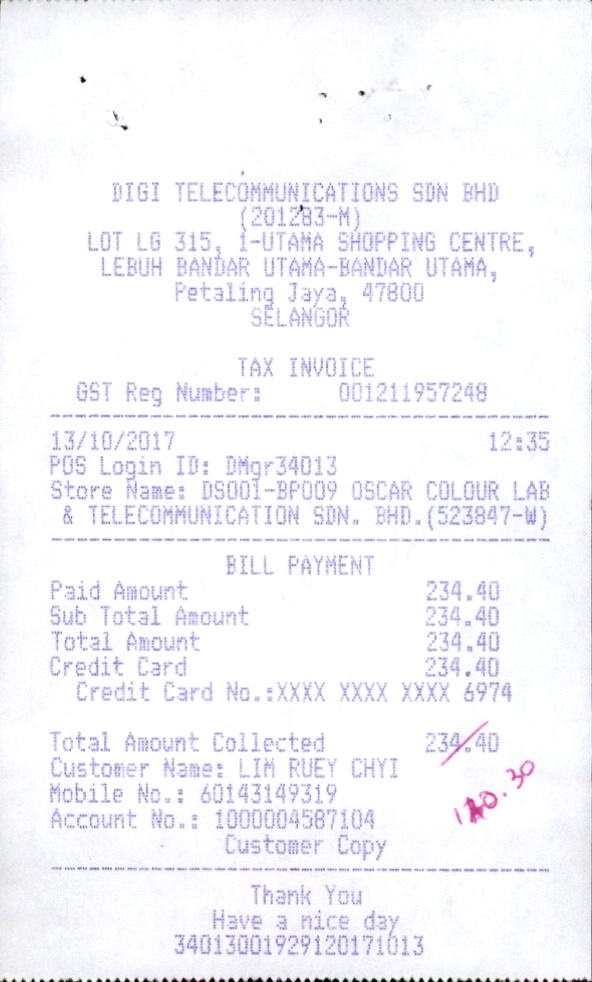
DIGI TELECOMMUNICATIONS SDN BHD
(201283-M)
LOT LG 315, 1-UTAMA SHOPPING CENTRE,
LEBUH BANDAR UTAMA-BANDAR UTAMA,
PETALING JAYA, 47800
SELANGOR
TAX INVOICE
GST REG NUMBER:
001211957248
13/10/2017
12:35
POS LOGIN ID: DMGR34013
STORE NAME: DS001-BP009 OSCAR COLOUR LAB
& TELECOMMUNICATION SDN. BHD. (523847-W)
BILL PAYMENT
PAID AMOUNT
234.40
SUB TOTAL AMOUNT
234.40
TOTAL AMOUNT
234.40
CREDIT CARD
234.40
CREDIT CARD NO.:XXXX XXXX XXXX 6974
TOTAL AMOUNT COLLECTED
234.40
CUSTOMER NAME: LIM RUEY CHYI
MOBILE NO.:
60143149319
ACCOUNT NO.:
1000004587104
CUSTOMER COPY
THANK YOU
HAVE A NICE DAY
34013001929120171013